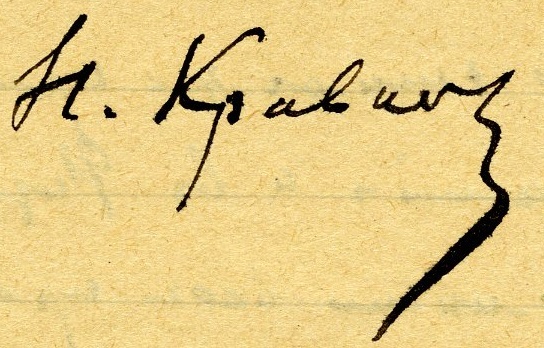
Signature of: nikolai kravkov